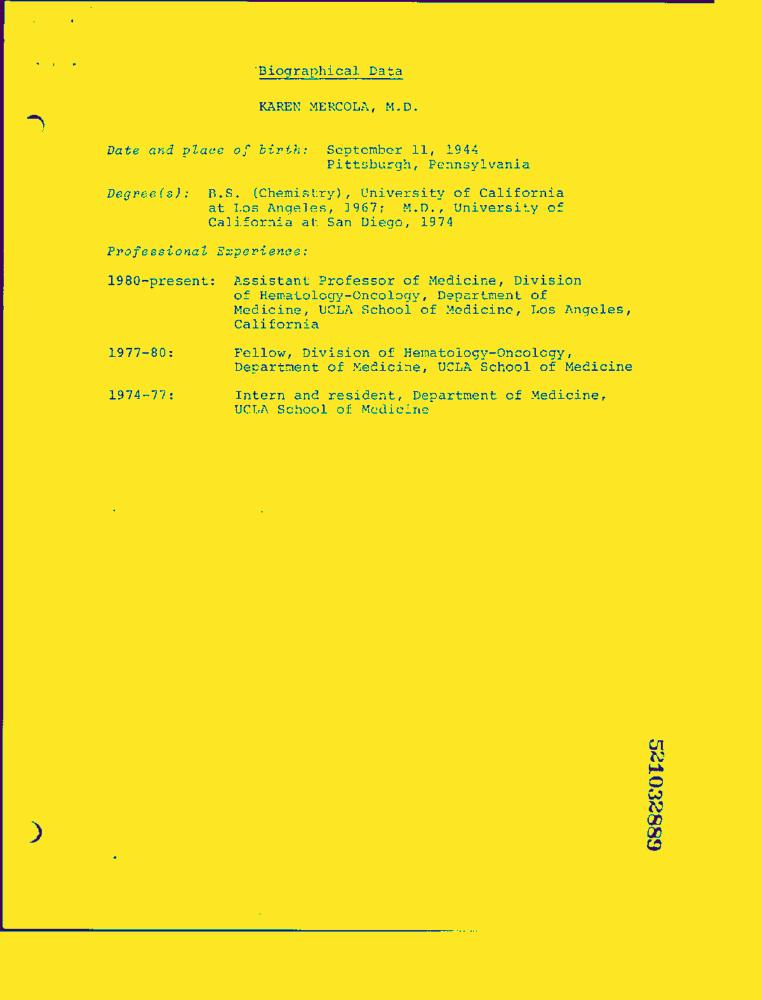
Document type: Resume-Doc